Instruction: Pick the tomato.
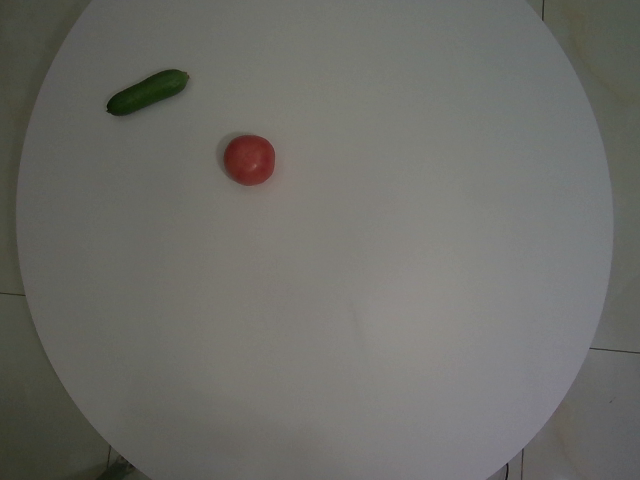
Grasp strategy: vertical